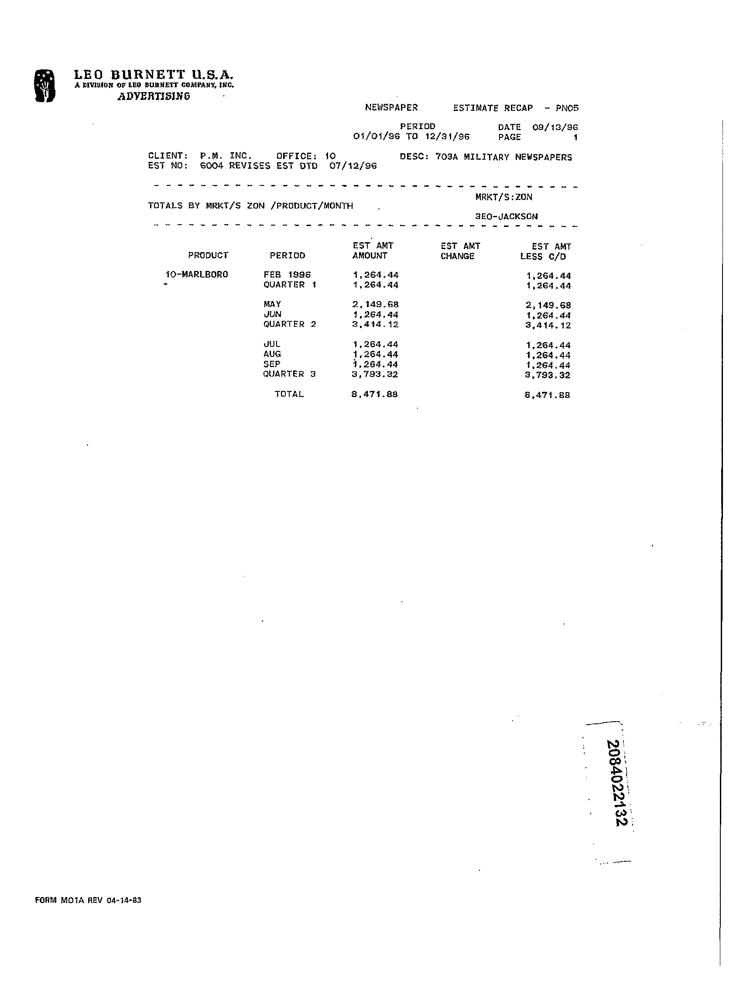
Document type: Invoice